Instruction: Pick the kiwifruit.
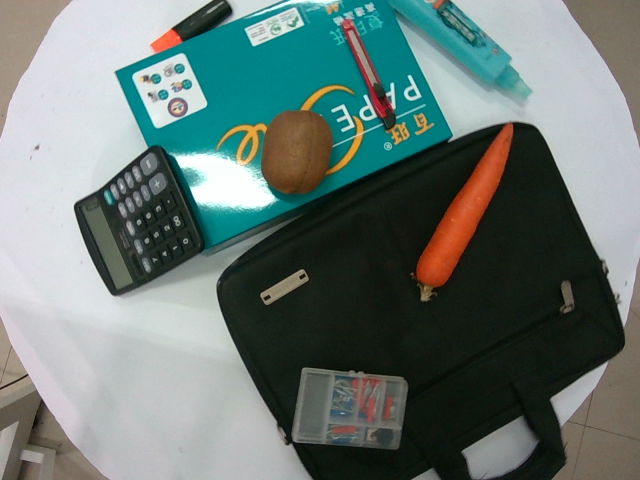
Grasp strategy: vertical